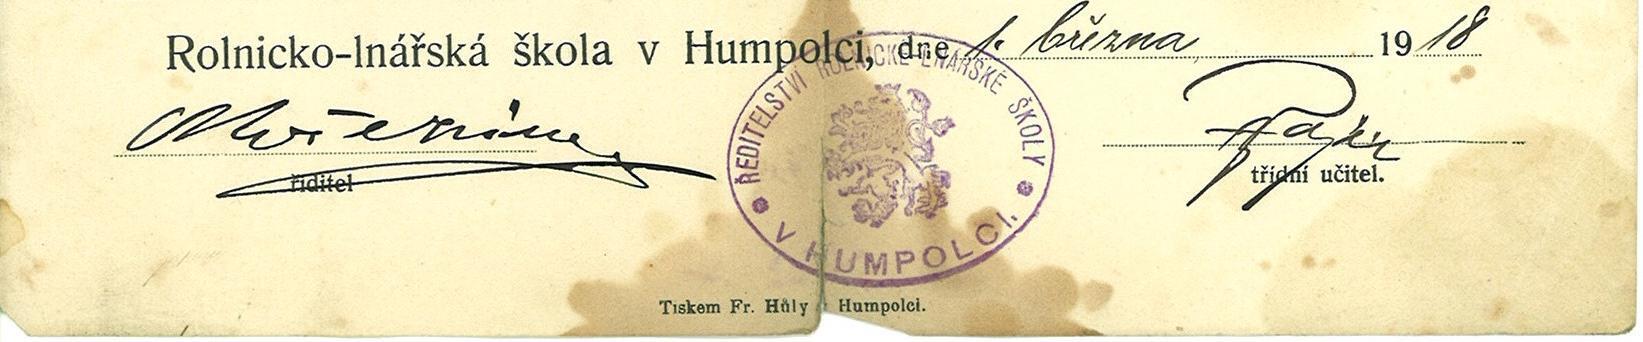
Signature of: otakar březina